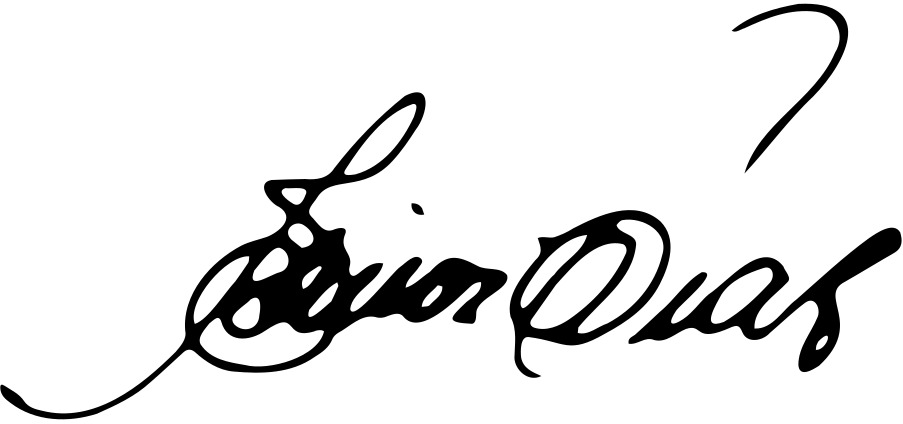
Signature of: simón díaz